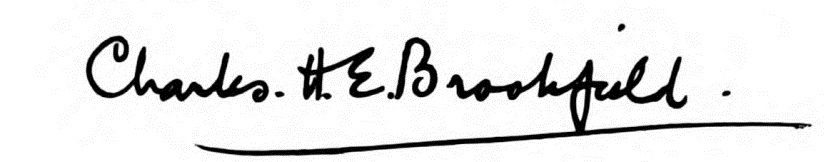
Signature of: charles brookfield